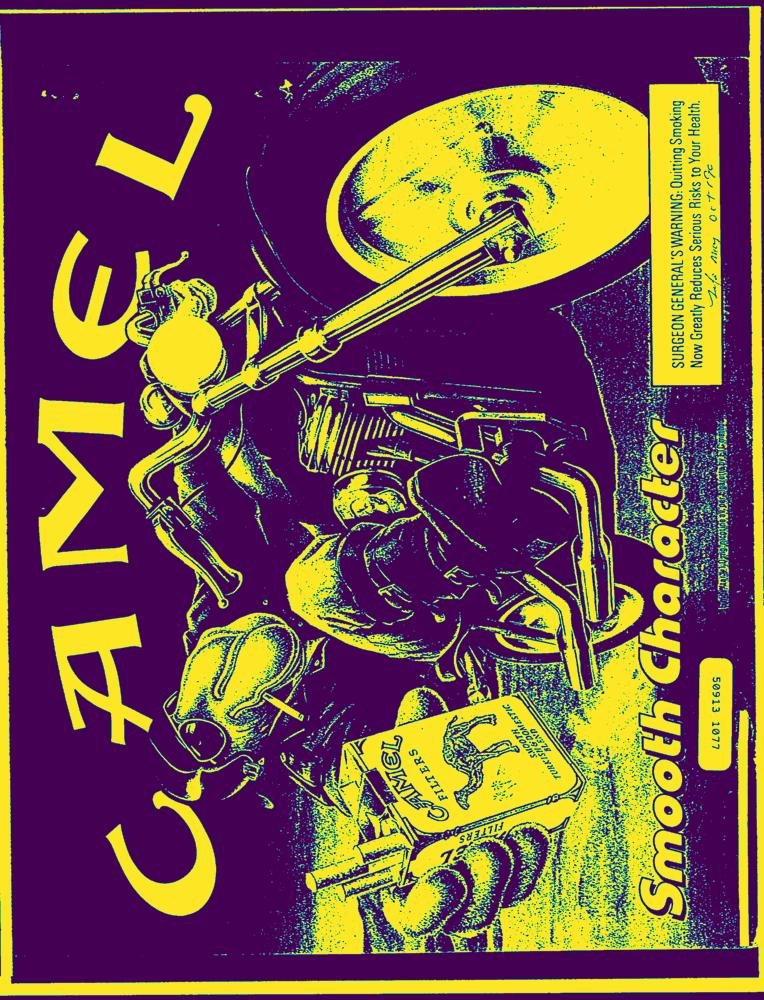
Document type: AD